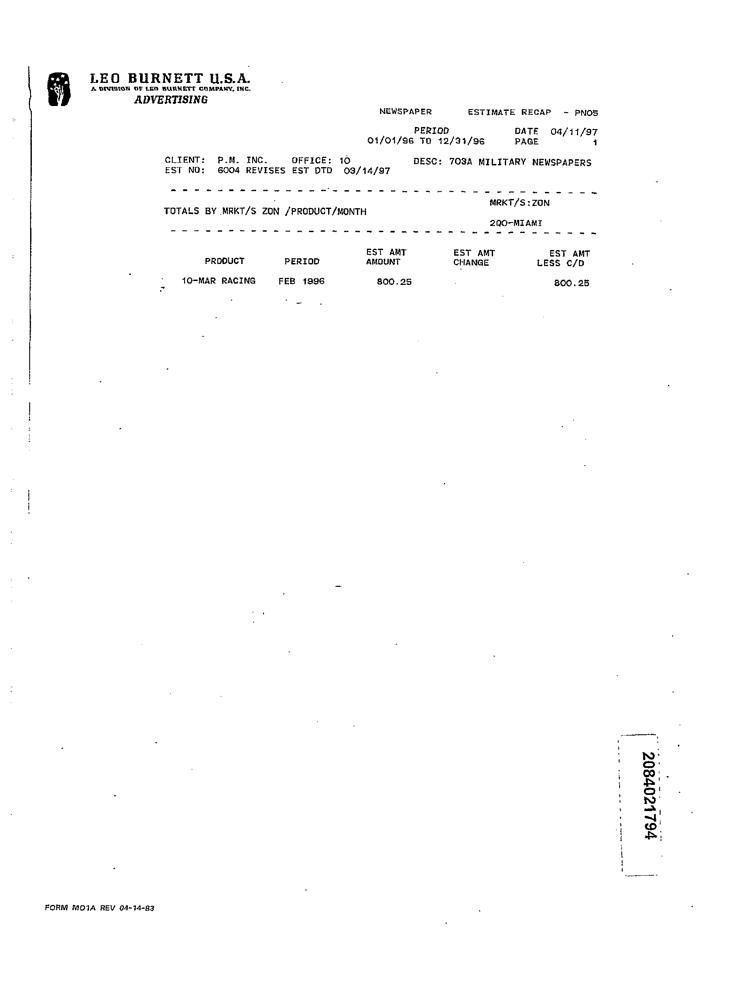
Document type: Invoice